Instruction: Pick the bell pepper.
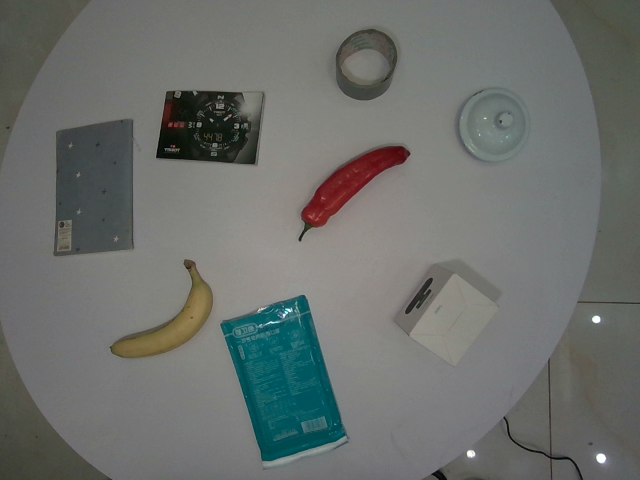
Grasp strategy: vertical